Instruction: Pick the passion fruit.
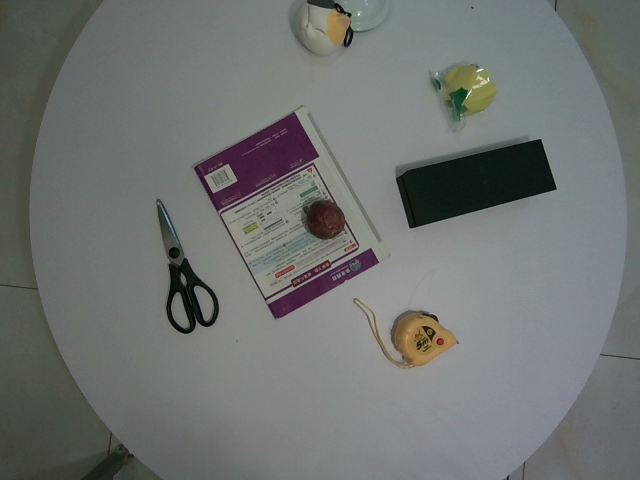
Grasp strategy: vertical